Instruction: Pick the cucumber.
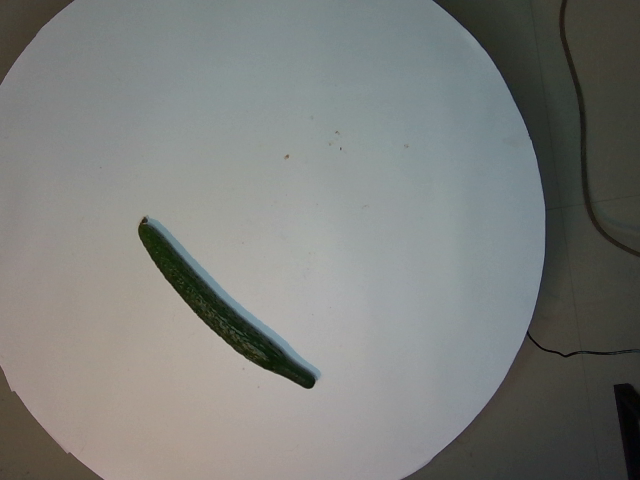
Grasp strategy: vertical